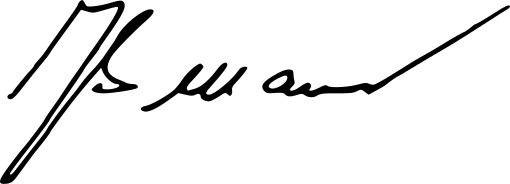
Signature of: heiner kreßmann